Question: What appears to be the issue?
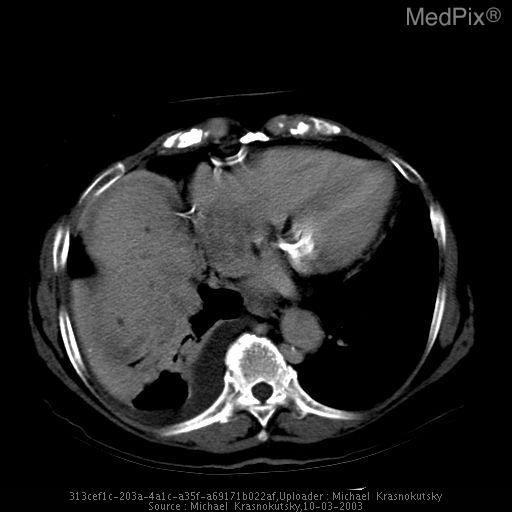
Answer: The findings suggest There is a very large liver mass with heterogeneous enhacement that extends into hepatic veins, inferior vena cava and into the right atrium.. Hypodense mass in the right atrium representing extension of the hepatocellular carcinoma. The patient might have a history of Patient presented in this case is an 81 year old woman who was originally diagnosed with hepatocellular carcinoma in 2001.  At that time she underwent radioablation.  At the surveillance appointment in 2002, CT demonstrated a recurrence of tumor.  Due to her comorbid conditions and metastatic lung disease, surgery options were not offered.  In September of 2003, she experienced shortness of breath and chest pain and was seen in the emergency room.  A CT pulmonary angiogram was perfomed to evaluate for a pulmonary embolism.  She ruled out for a pulmonary embolism.  However, selected images from that study are presented here and demonstrate a very large liver tumor with extension into the right atrium.